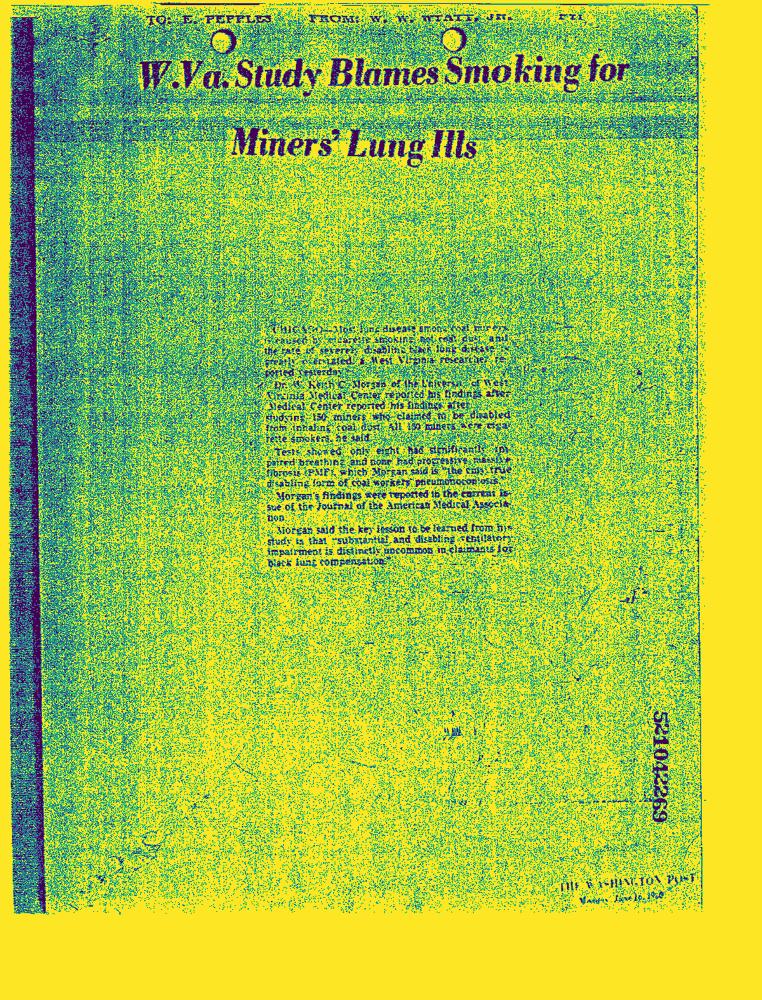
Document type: News-Article